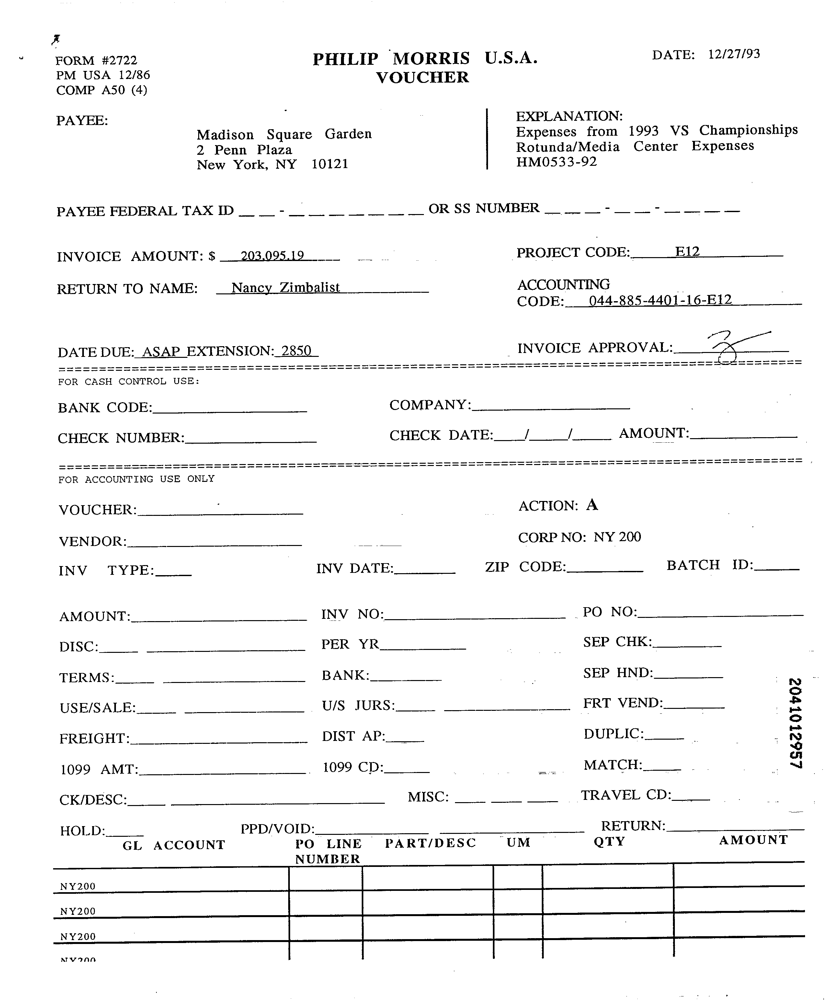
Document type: Invoice